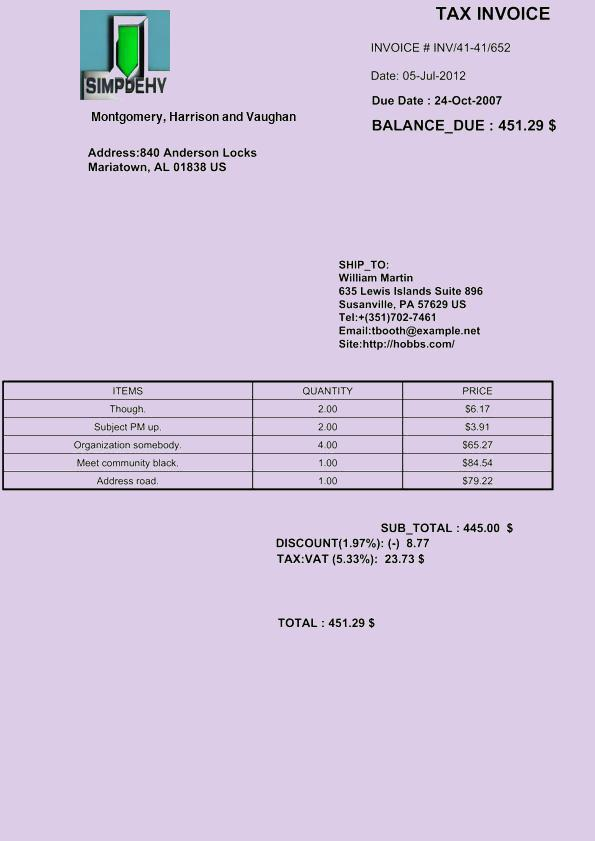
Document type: Invoice